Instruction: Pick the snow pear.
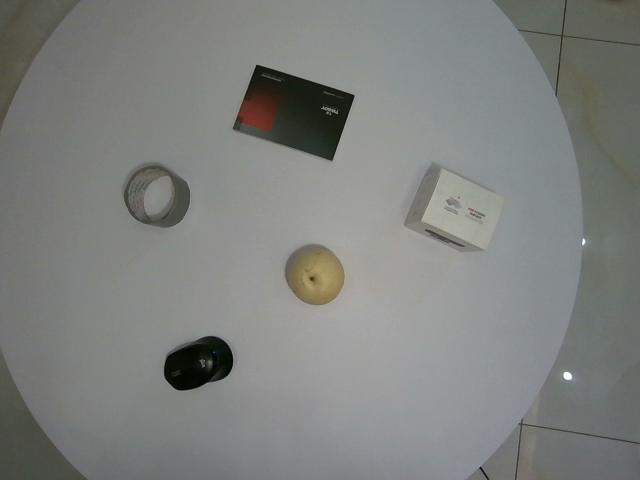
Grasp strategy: vertical